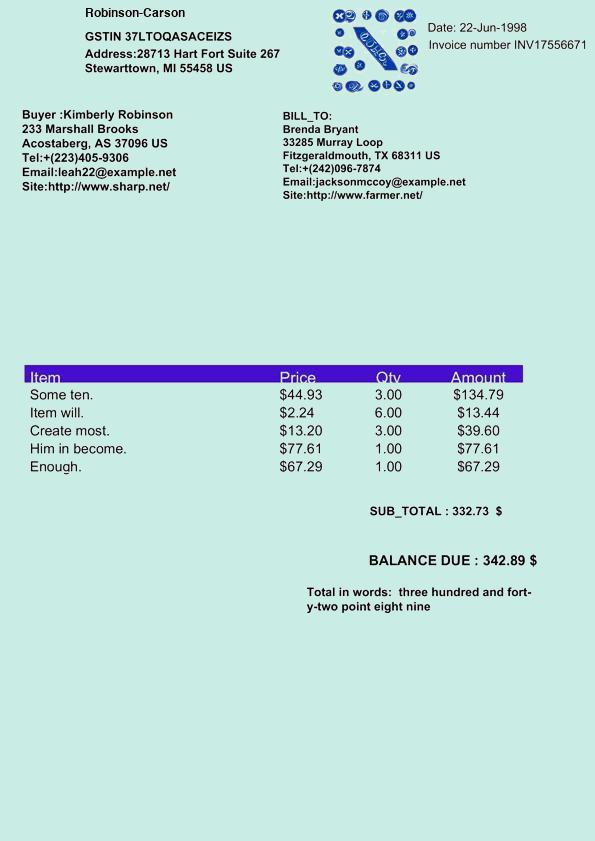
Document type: Invoice